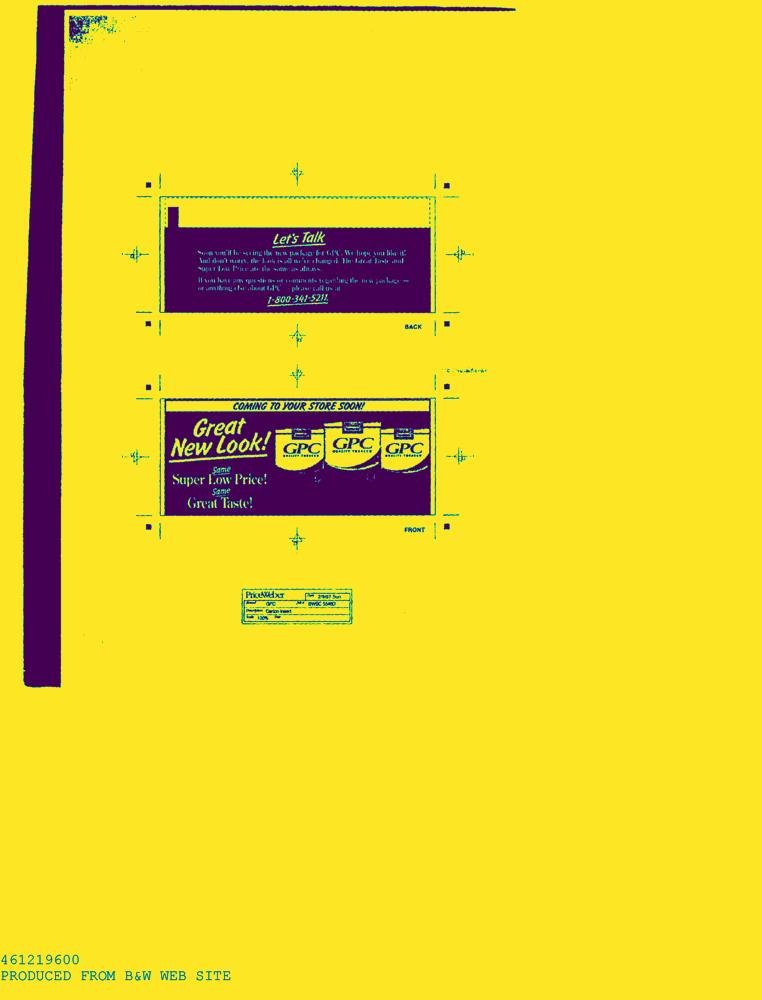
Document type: AD